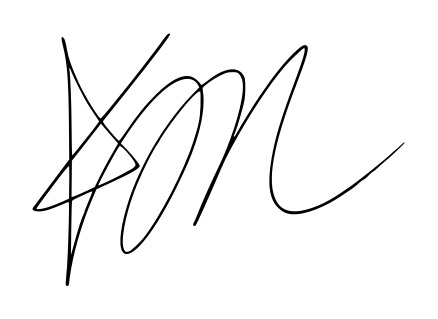
Signature of: kim chaewon